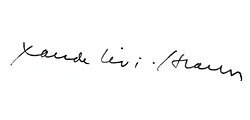
Signature of: claude lévi strauss